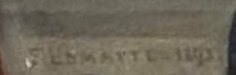
Signature of: fernand lematte